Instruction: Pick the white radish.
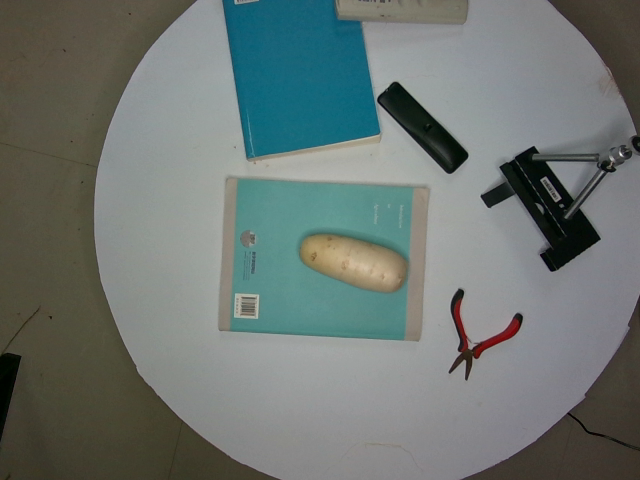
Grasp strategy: vertical